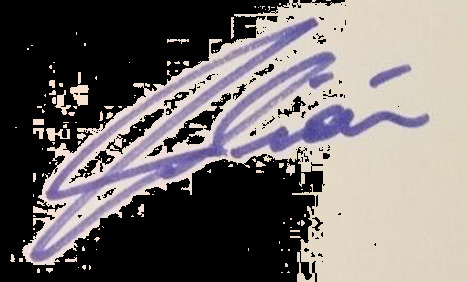
Signature of: julián castro